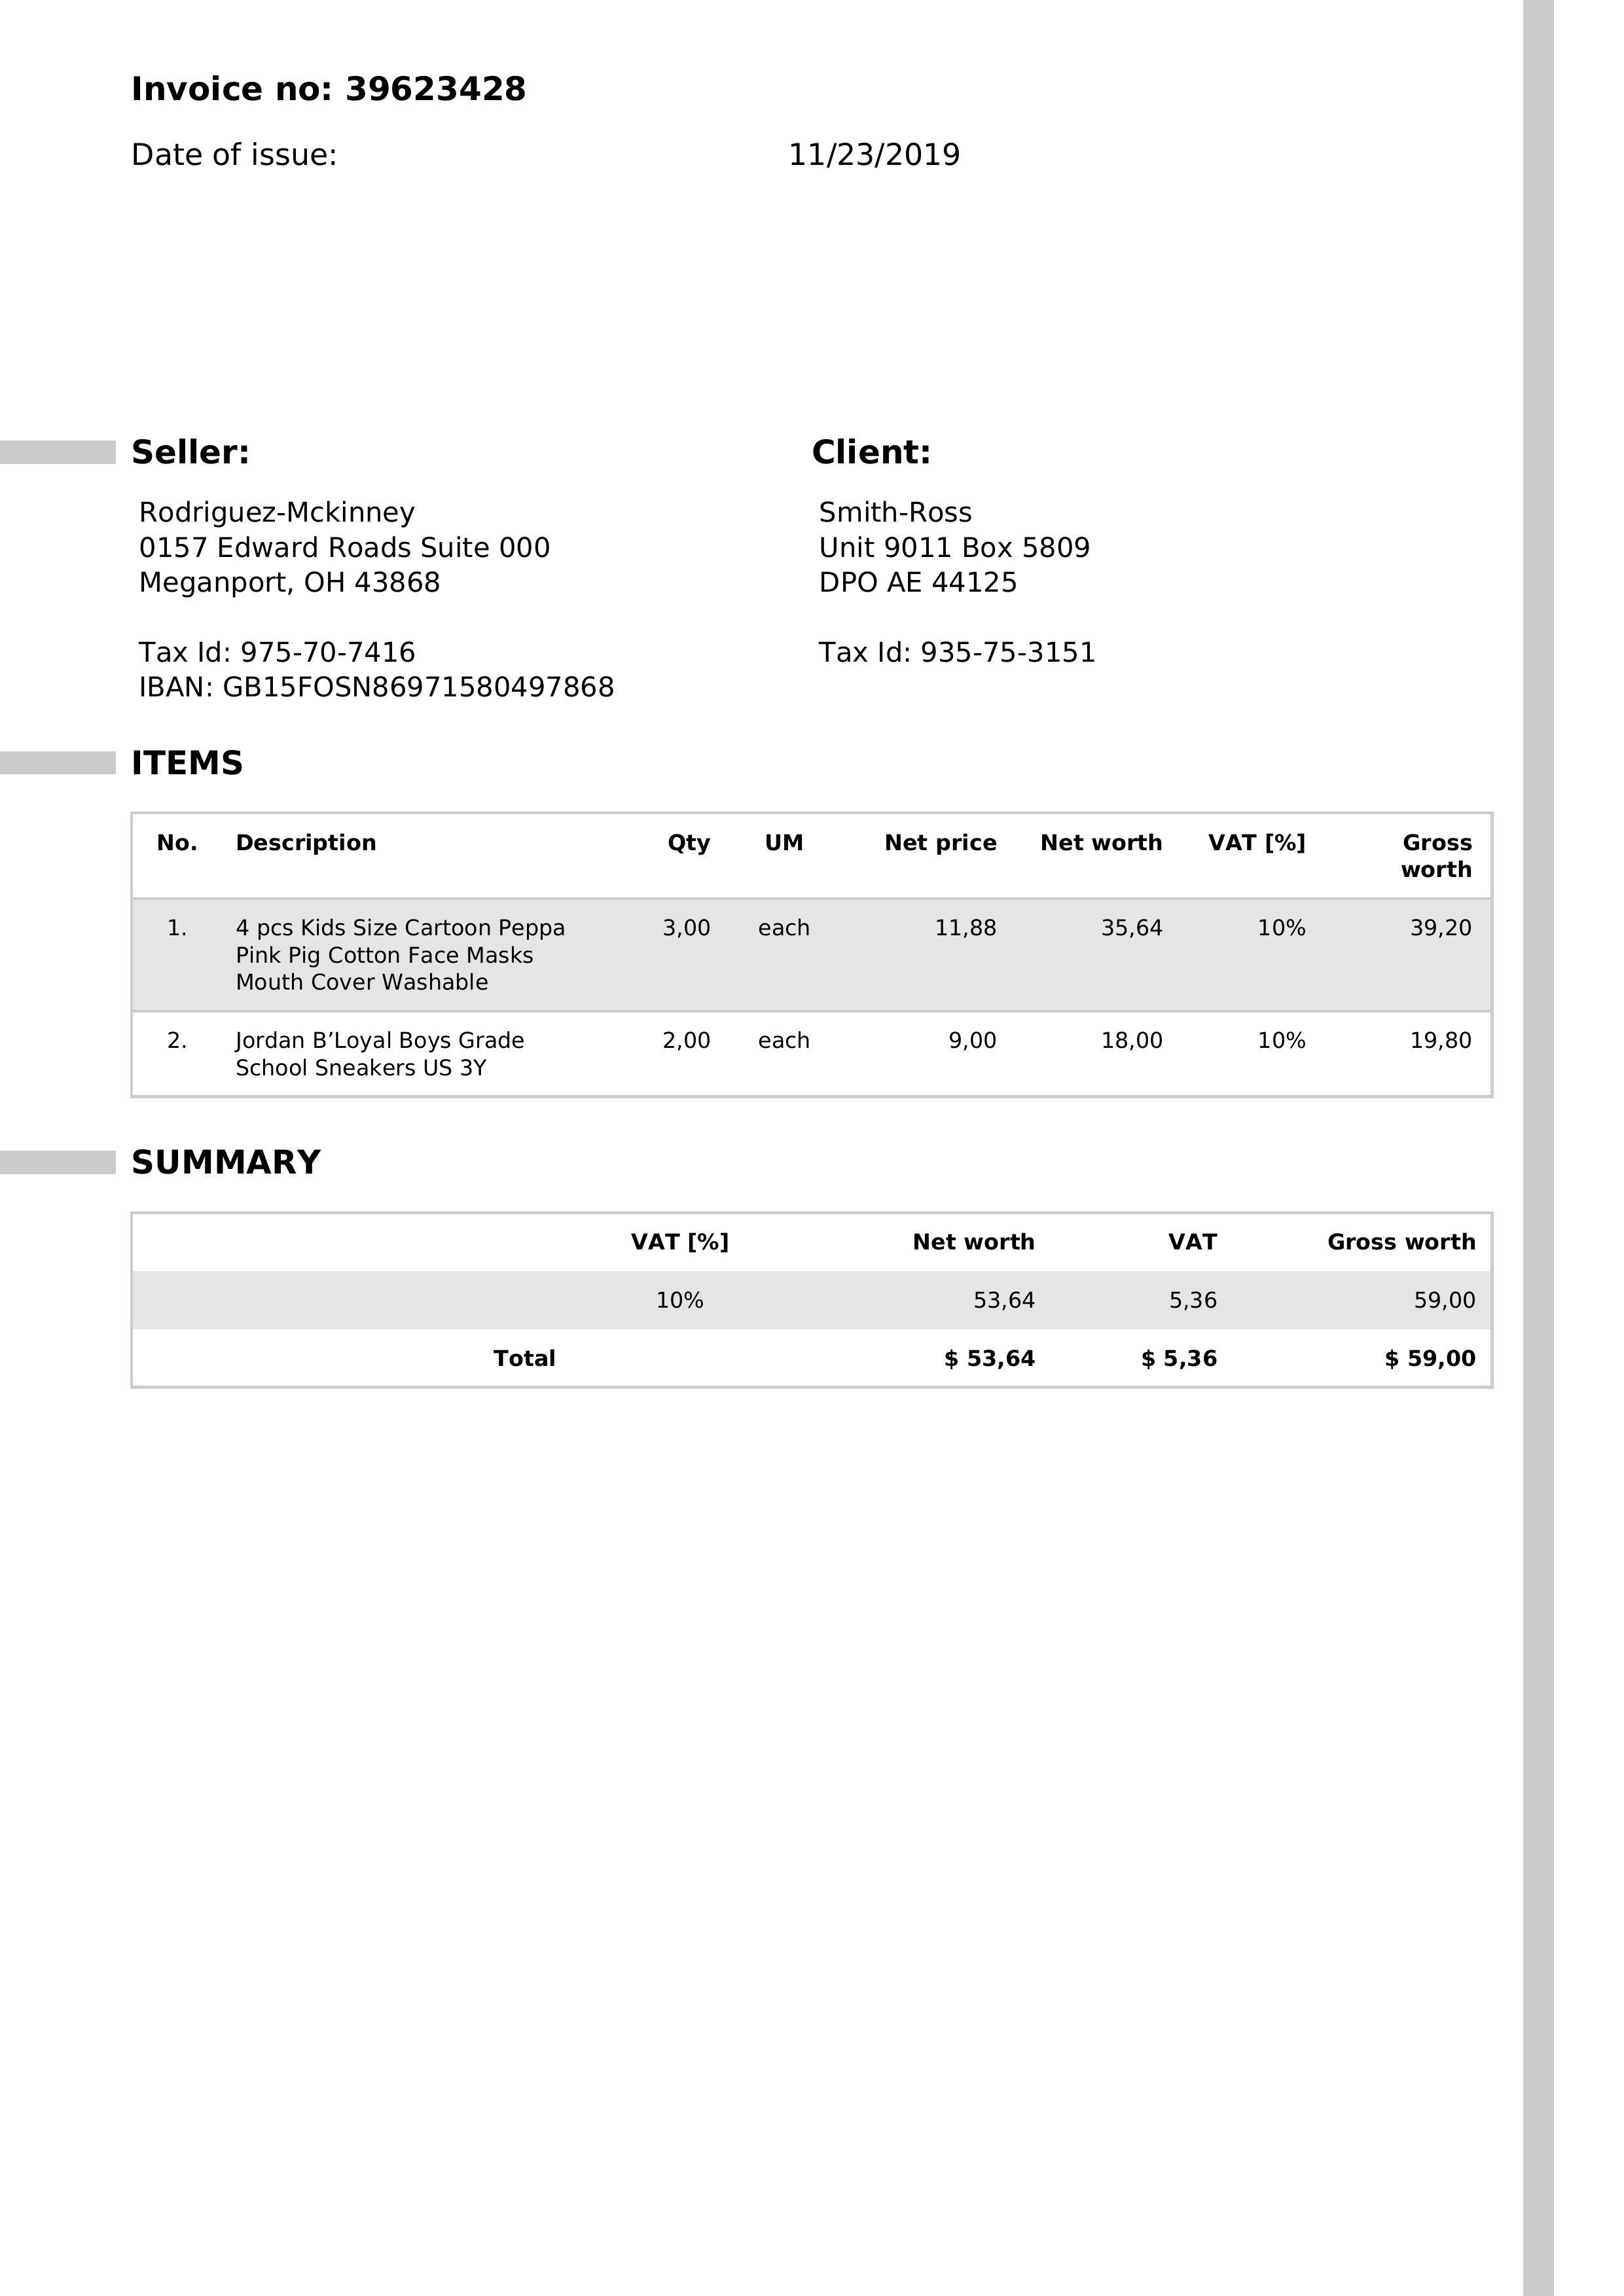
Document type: Invoice